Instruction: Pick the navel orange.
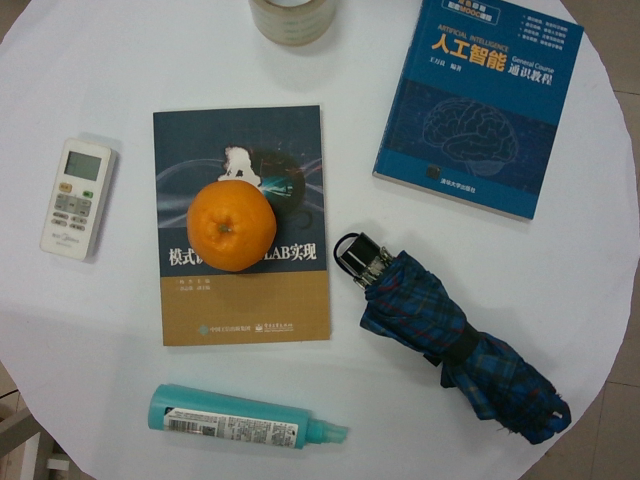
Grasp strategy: vertical